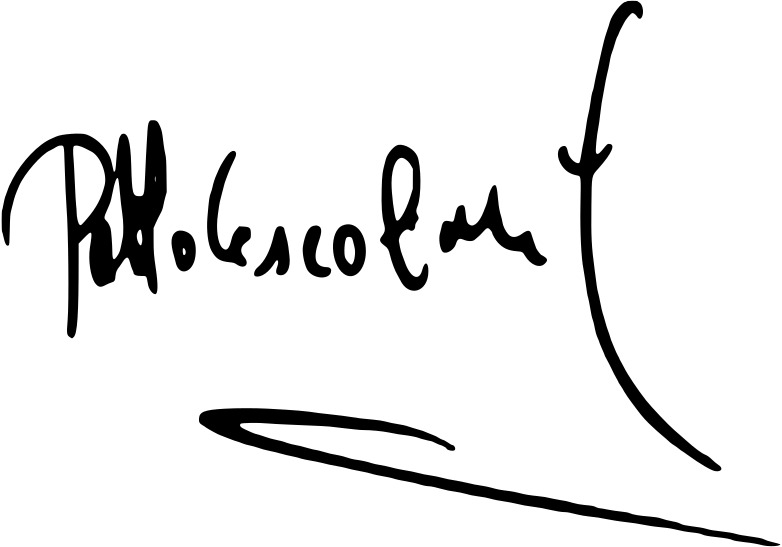
Signature of: pablo escobar